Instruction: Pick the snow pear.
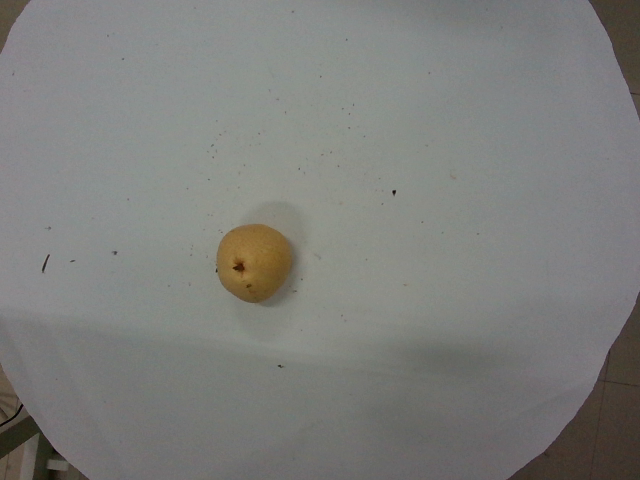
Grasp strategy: vertical